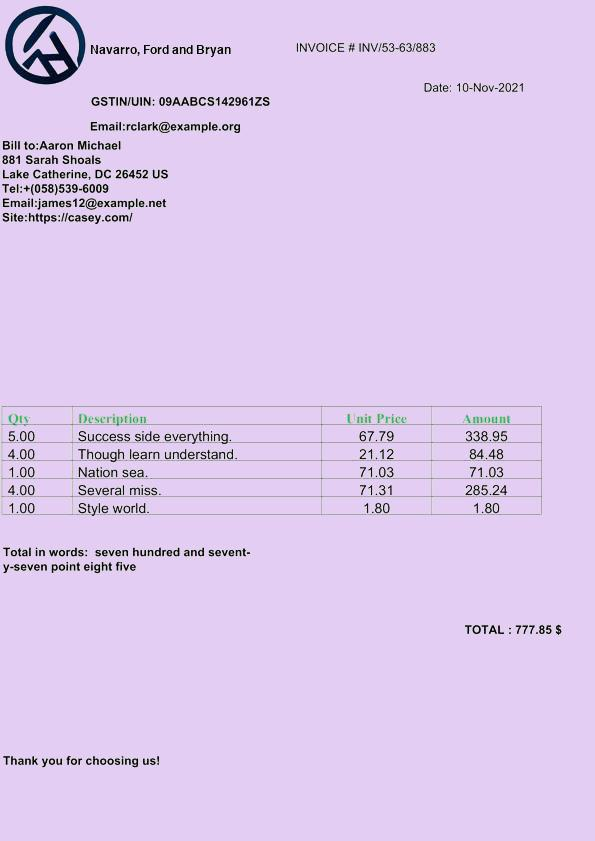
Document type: Invoice